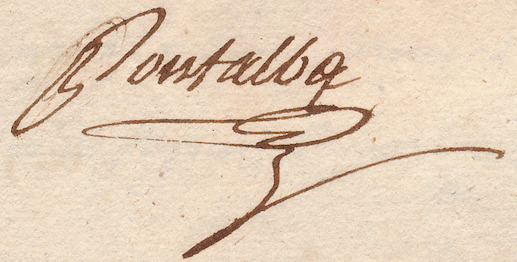
Signature of: joseph xavier de pontalba